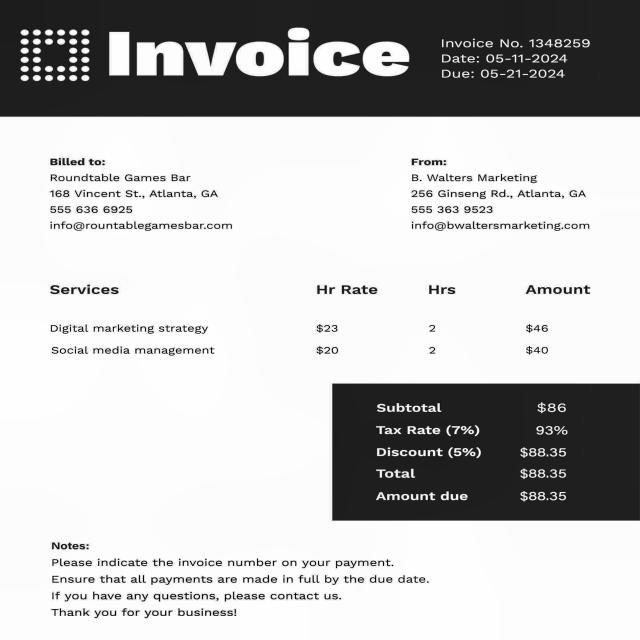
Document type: Invoice